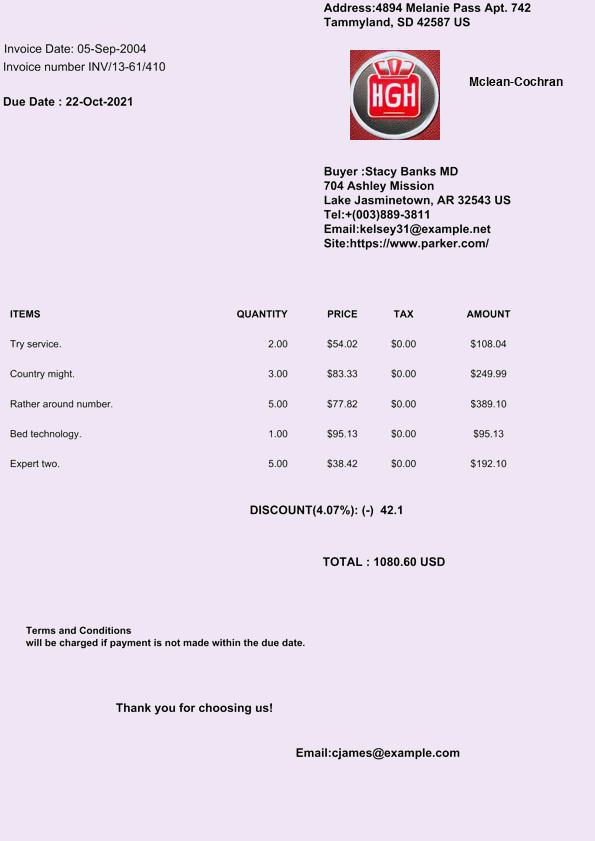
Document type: Invoice